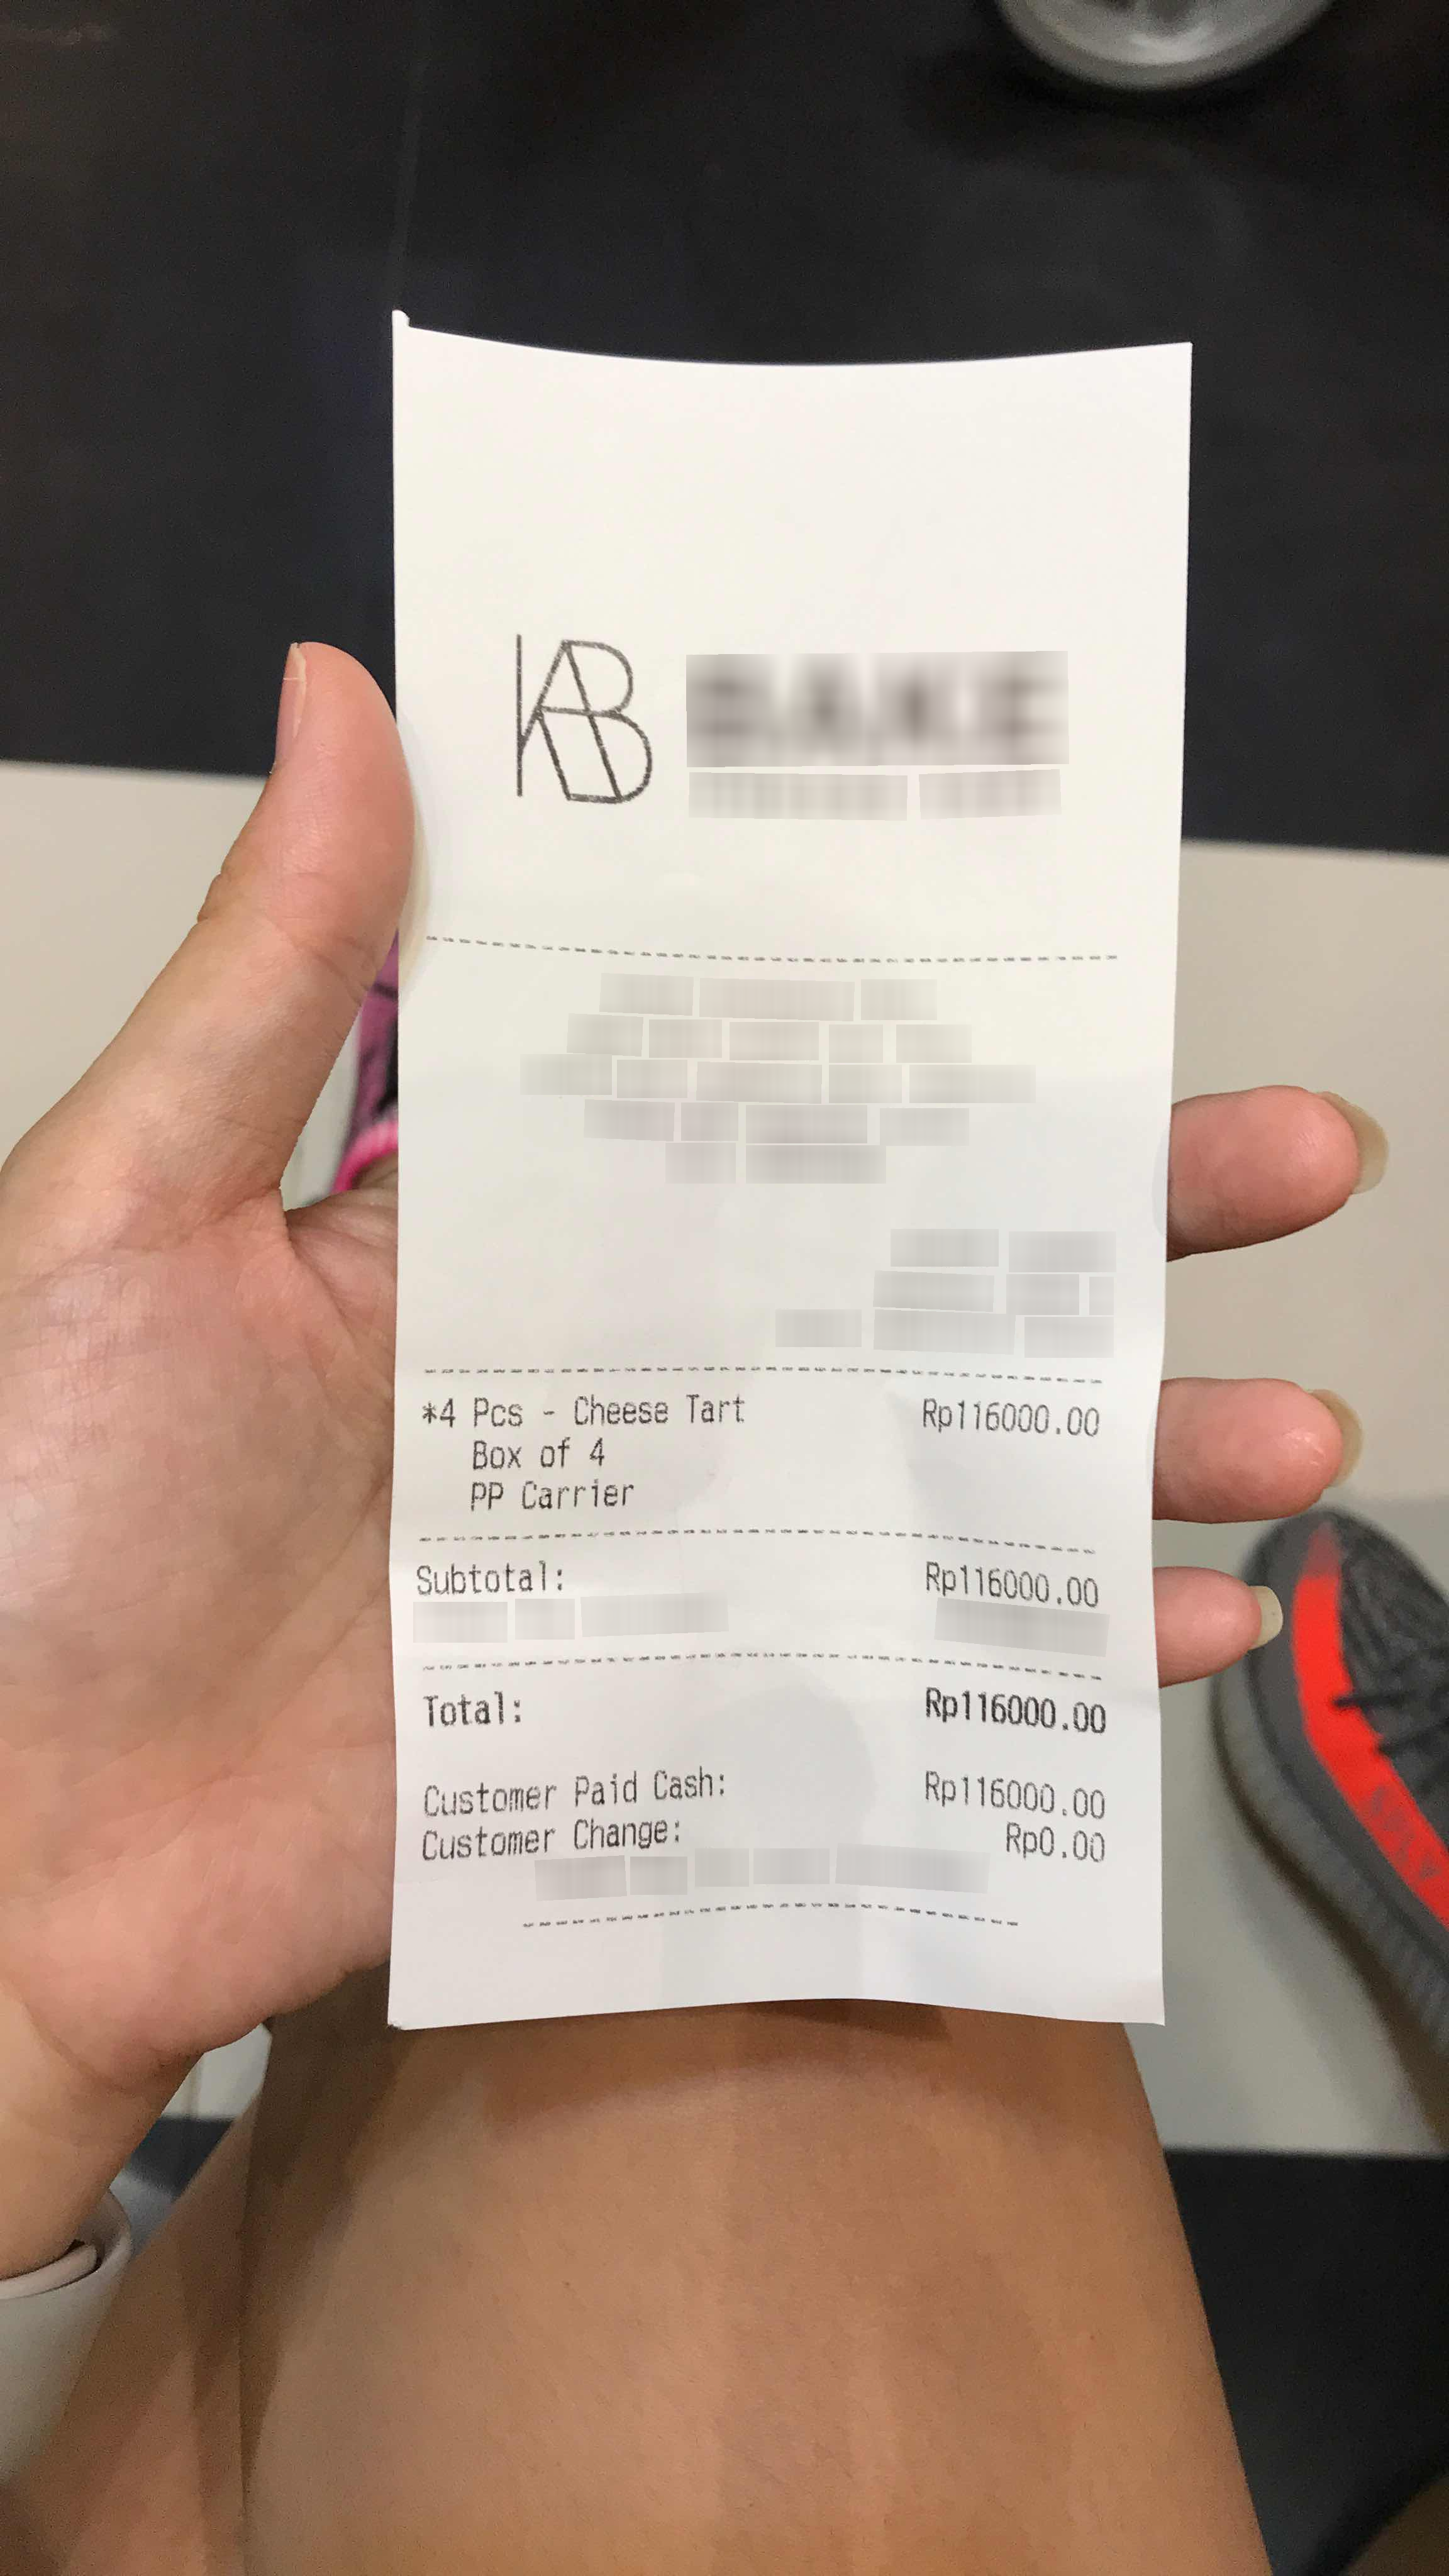
Receipt information:
subtotal: 116000.00
total: 116000.00
line_items: item_name: Cheese Tart
item_value: 116000.00
item_quantity: 4